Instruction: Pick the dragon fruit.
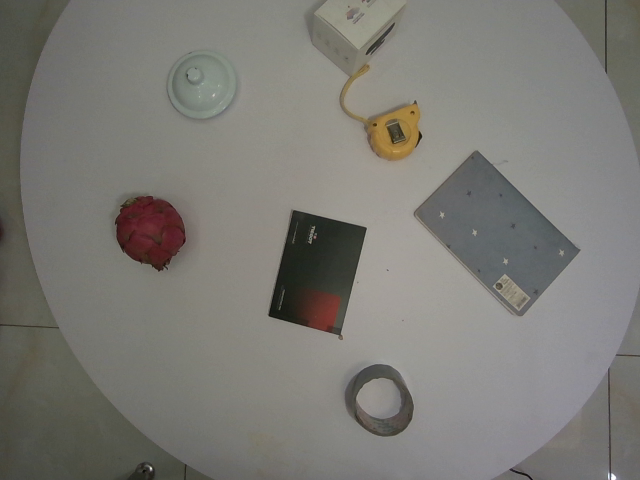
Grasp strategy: vertical